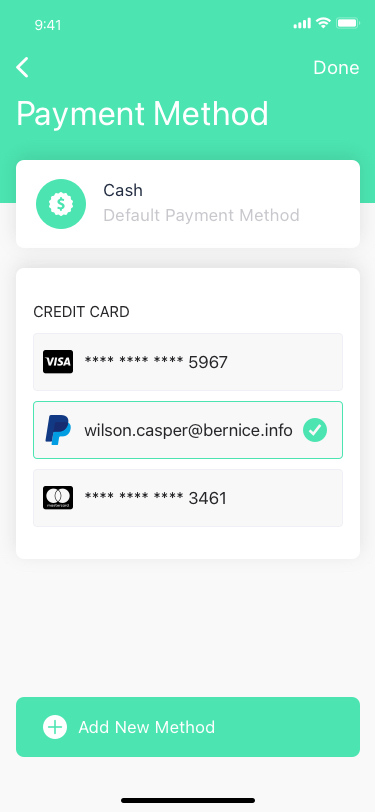
Text in this UI design:
Done
Payment Method
Cash
Default Payment Method
Add New Method
Credit Card
**** **** **** 5967
**** **** **** 3461
wilson.casper@bernice.info
Add Another Card